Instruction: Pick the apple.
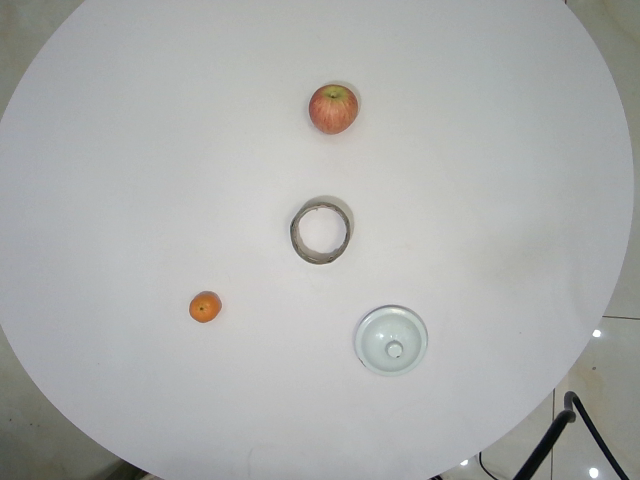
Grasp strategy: vertical